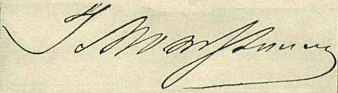
Signature of: józef montwiłł